Question: How does the patient history play a role?
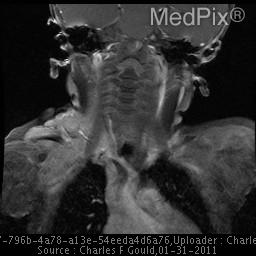
Answer: The patient's history of 15 month old baby girl with enlarging right supraclavicular / shoulder mass. is key in understanding the case.